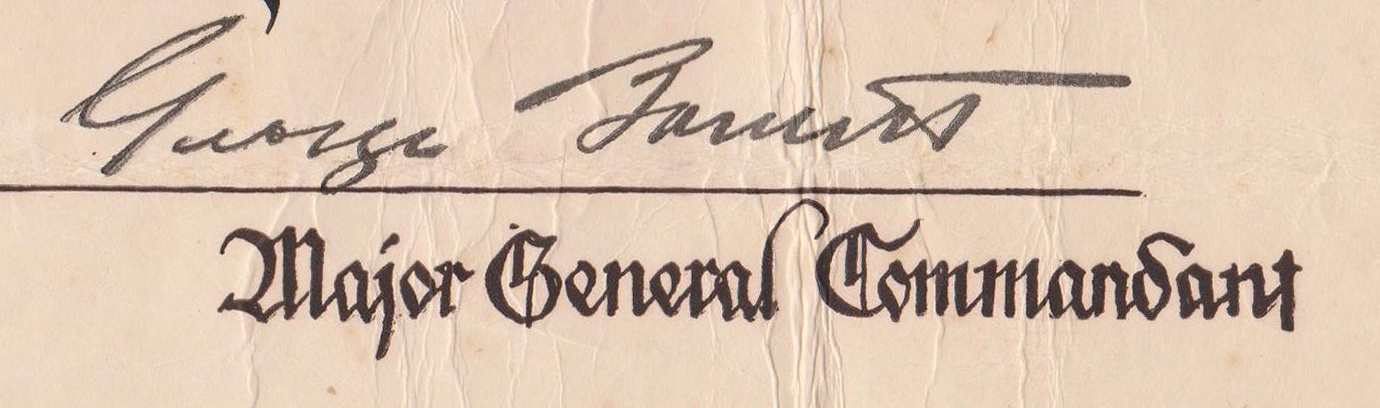
Signature of: george barnett